Question: What is the filing due date as per the document?
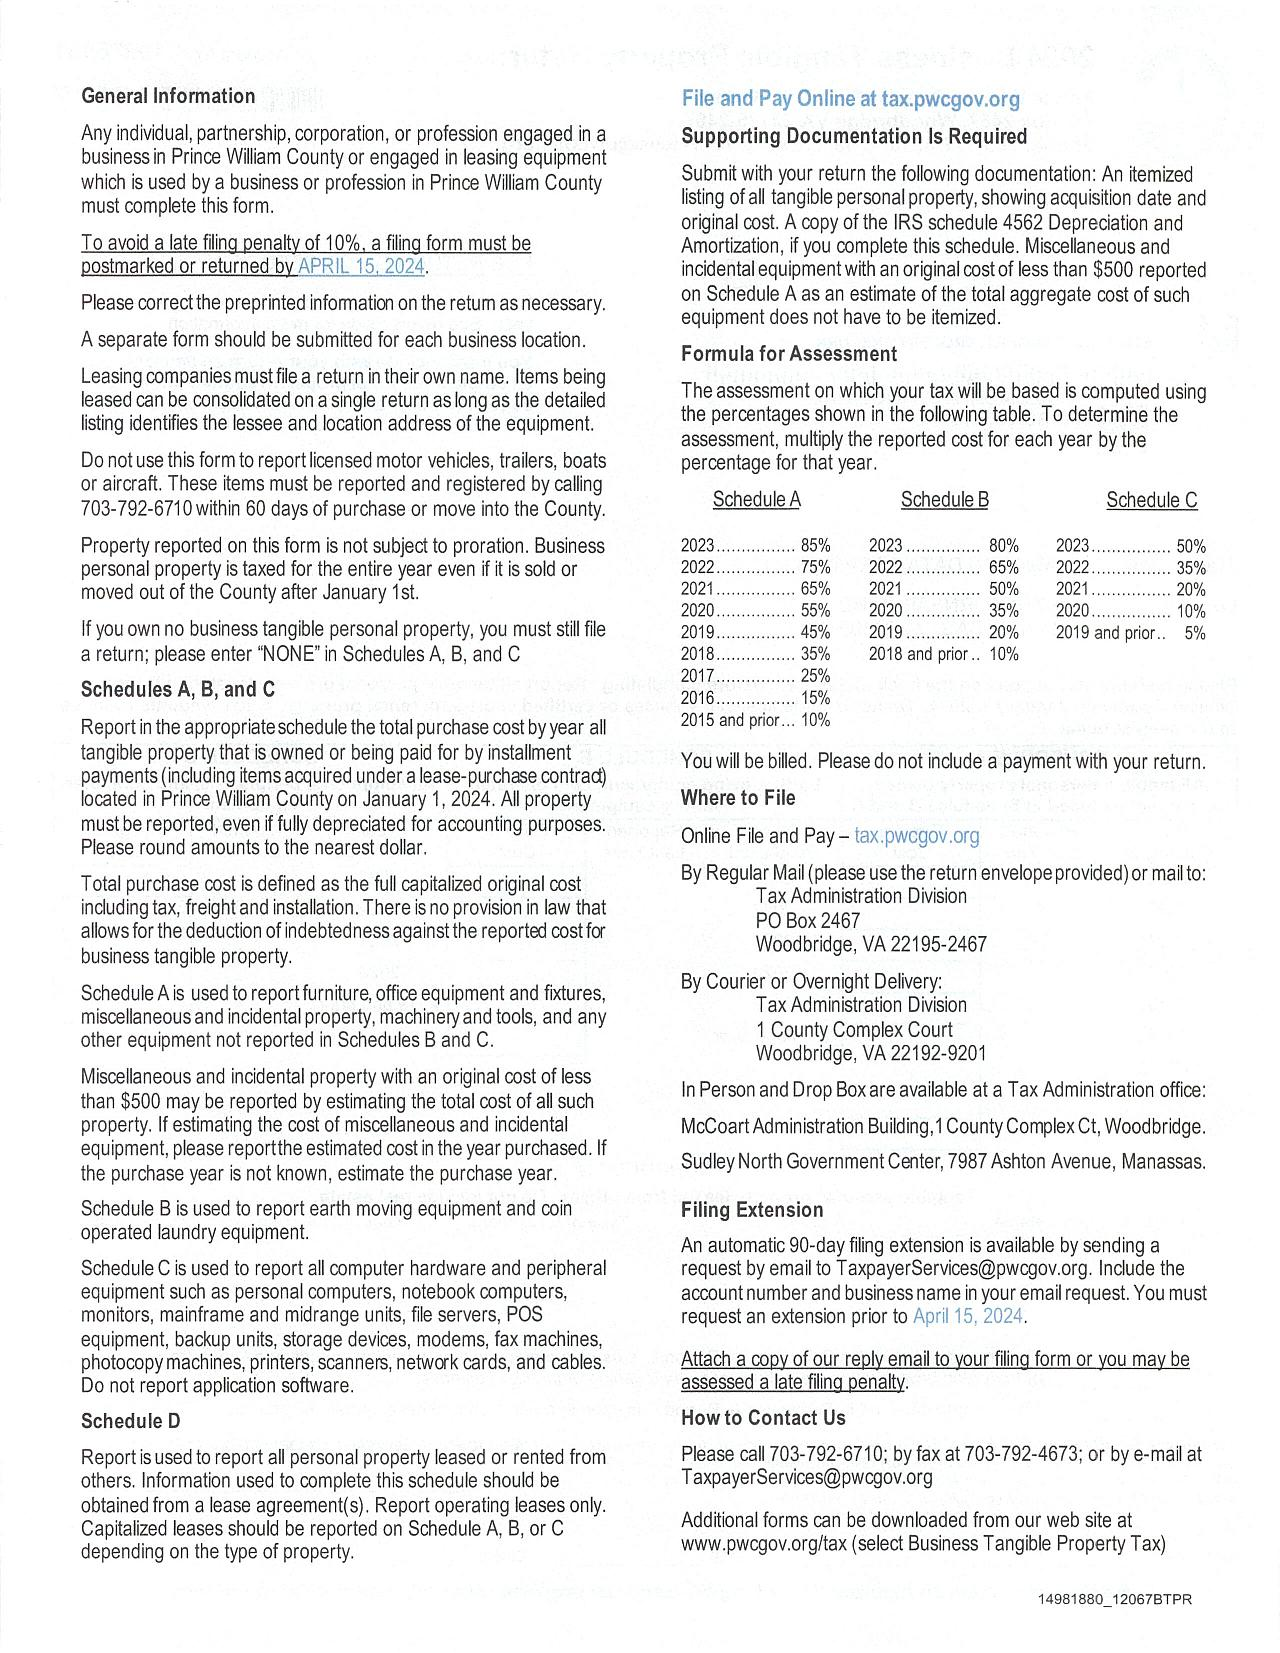
Answer: "15-Apr-24"